Question: How is the property described in the document?
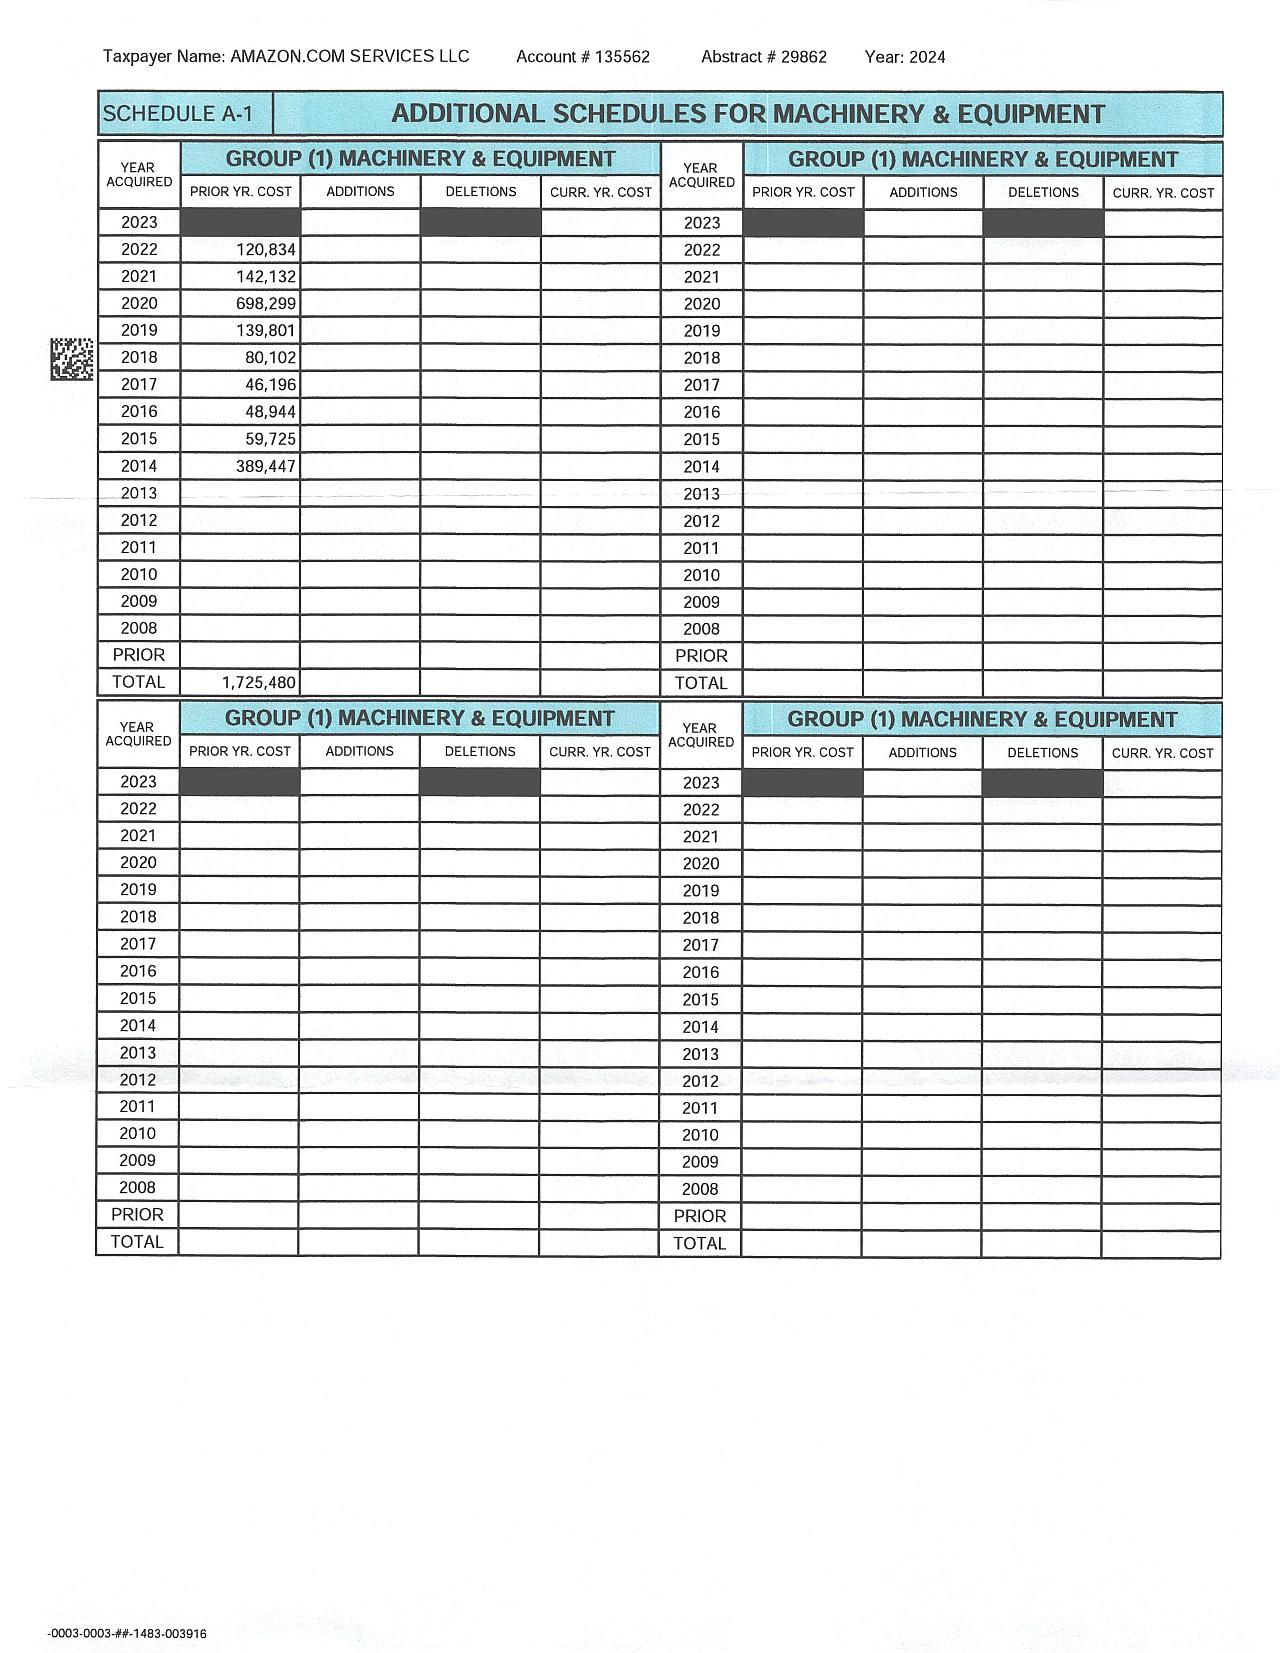
Answer: "Machinery & Equipment"